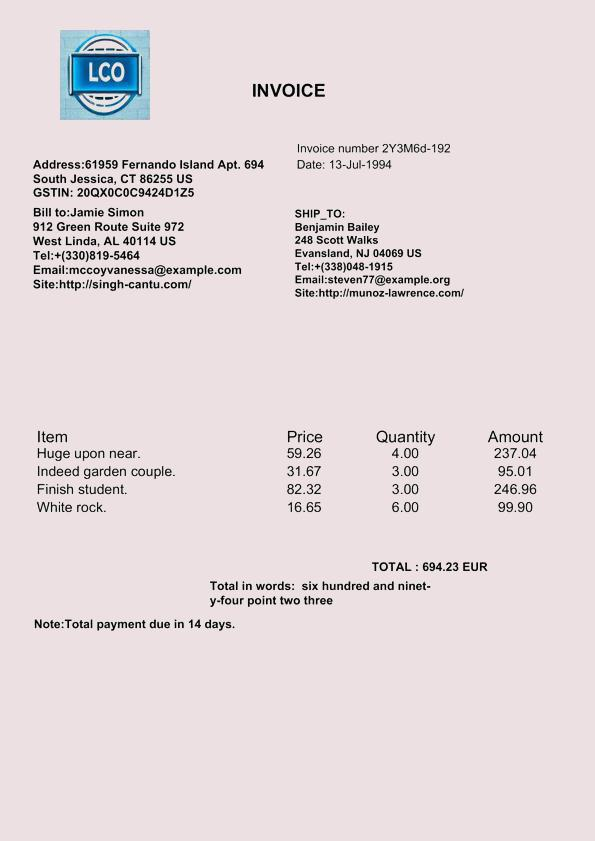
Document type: Invoice